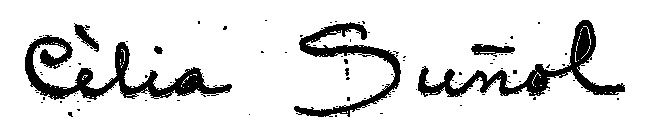
Signature of: cèlia suñol i pla